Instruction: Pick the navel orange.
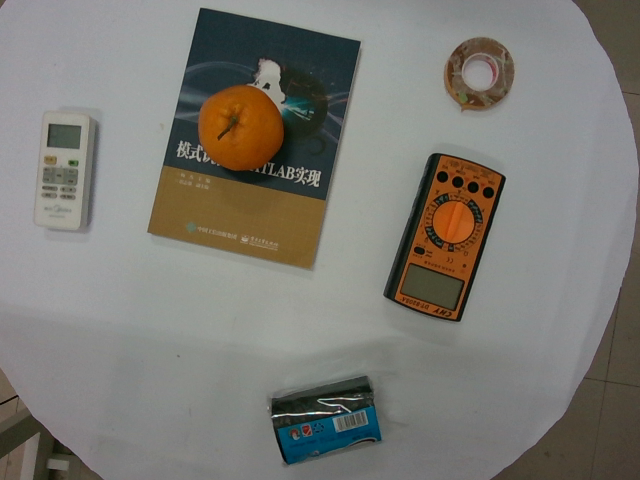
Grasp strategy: vertical